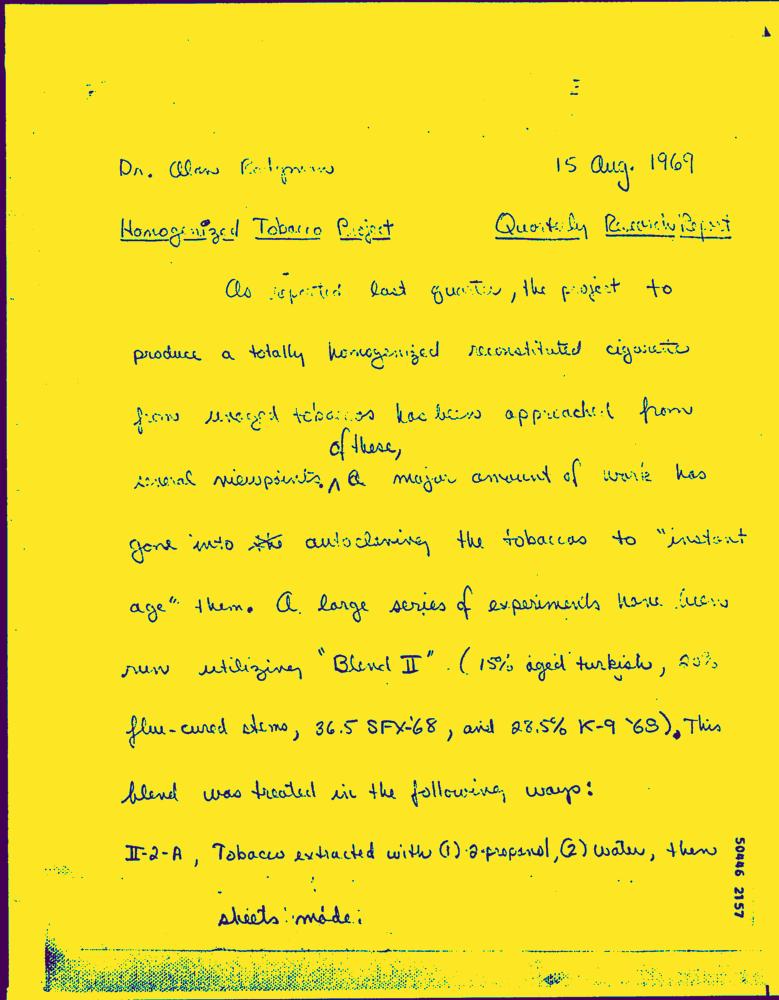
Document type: Hand-Written